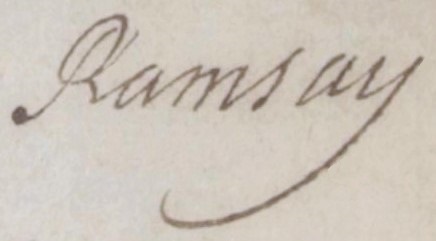
Signature of: andrew michael ramsay